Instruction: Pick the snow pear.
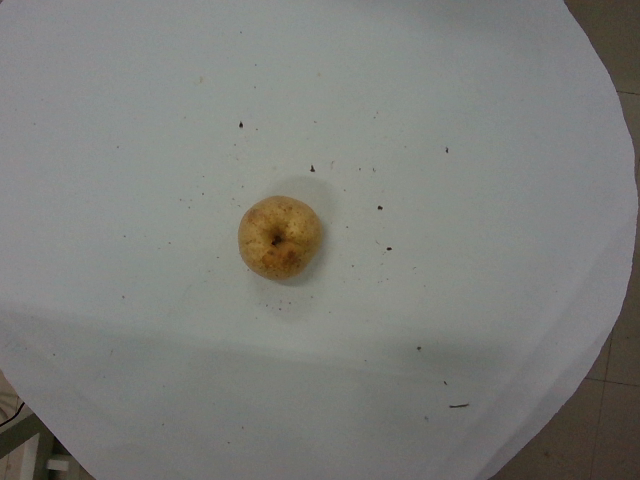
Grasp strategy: vertical